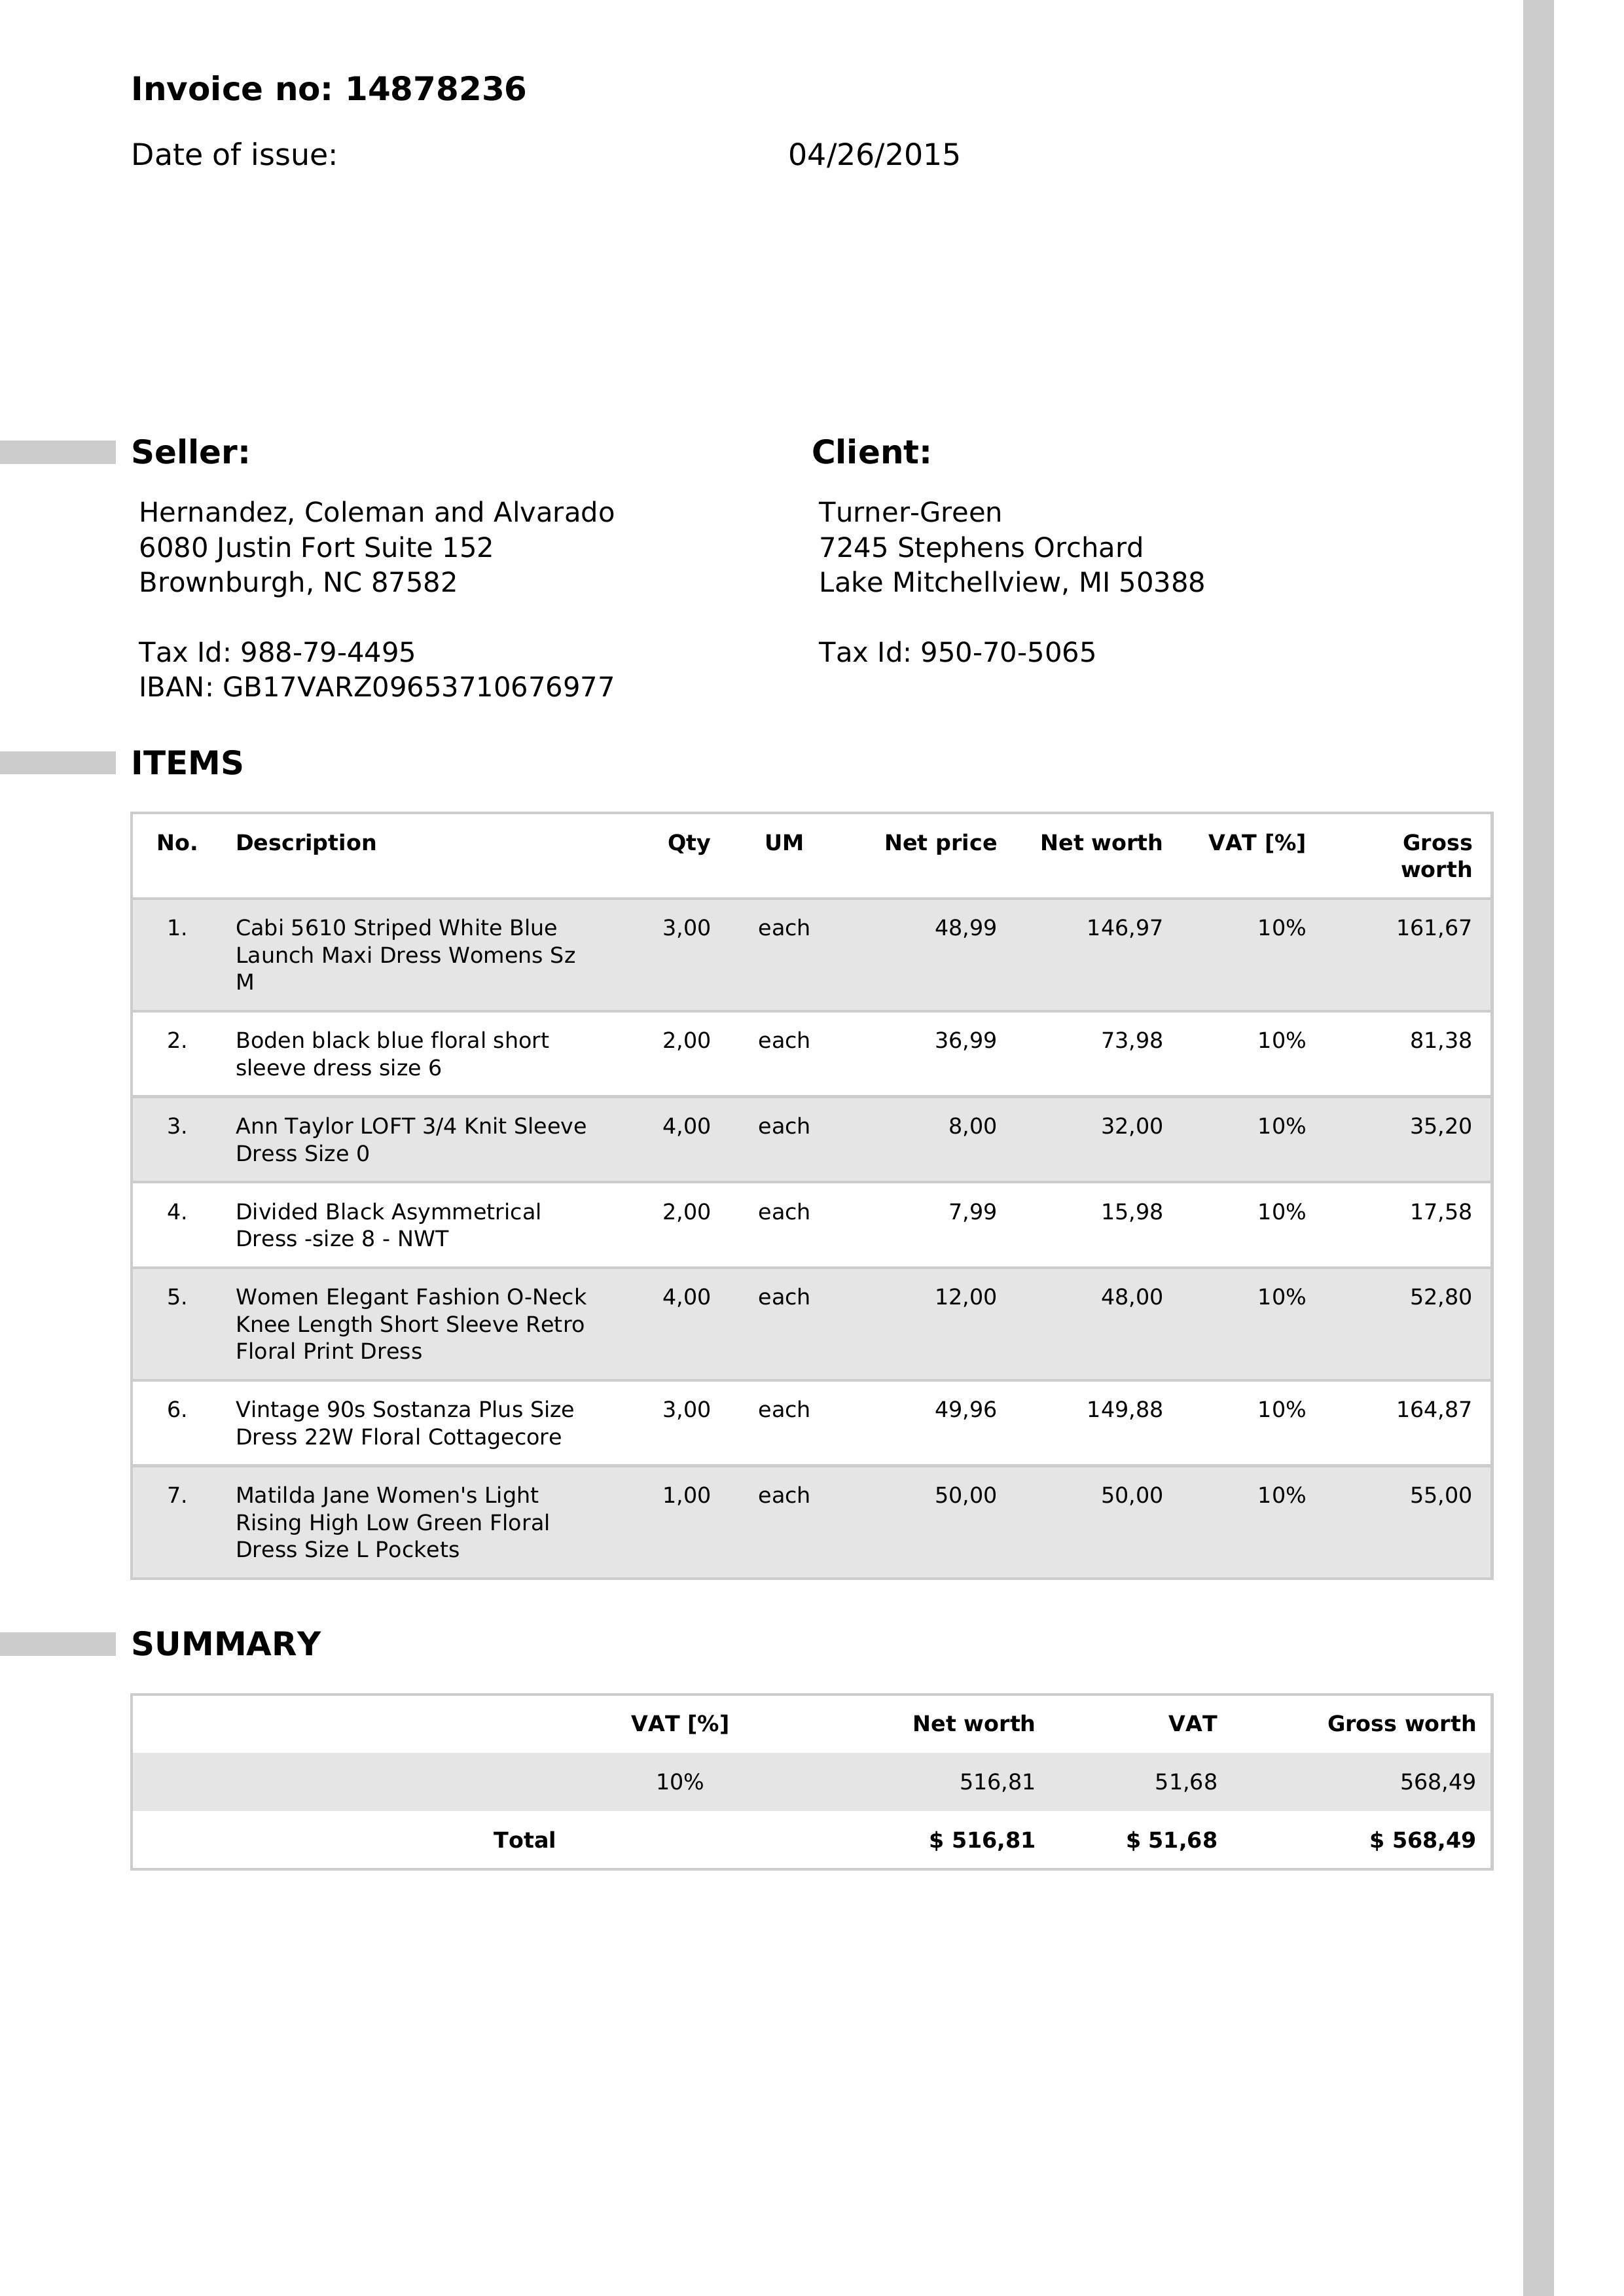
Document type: Invoice